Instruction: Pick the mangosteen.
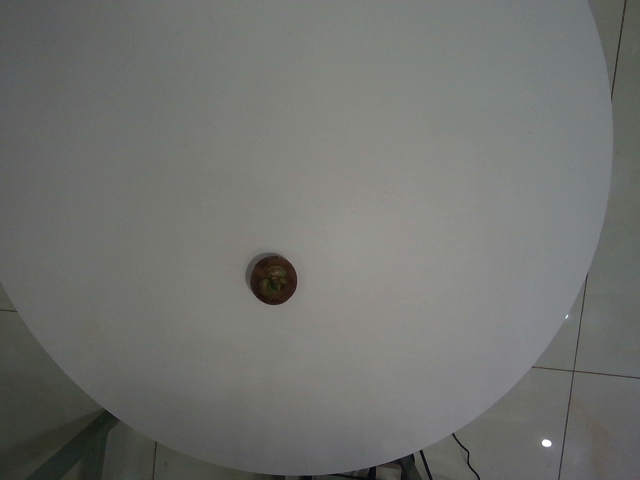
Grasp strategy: vertical